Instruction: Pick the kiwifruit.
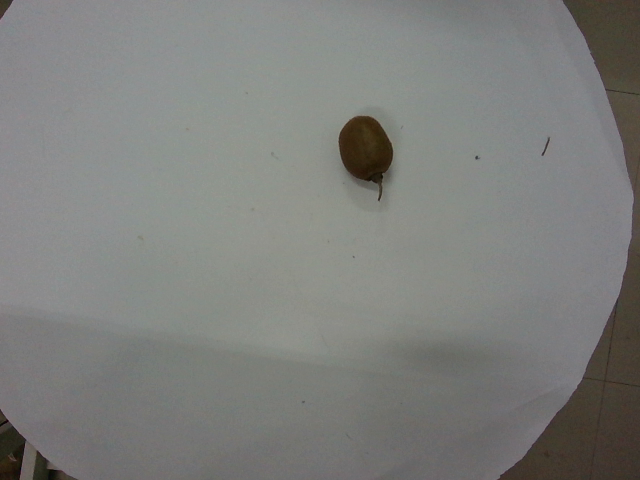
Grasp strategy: vertical